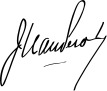
Signature of: juan perón